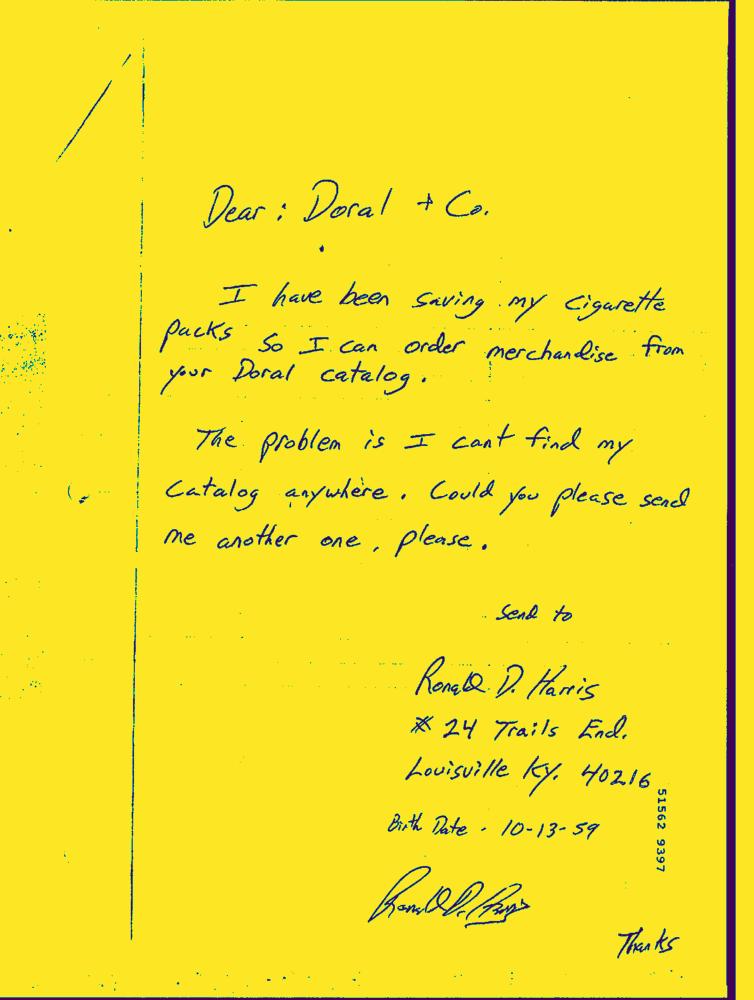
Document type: Hand-Written